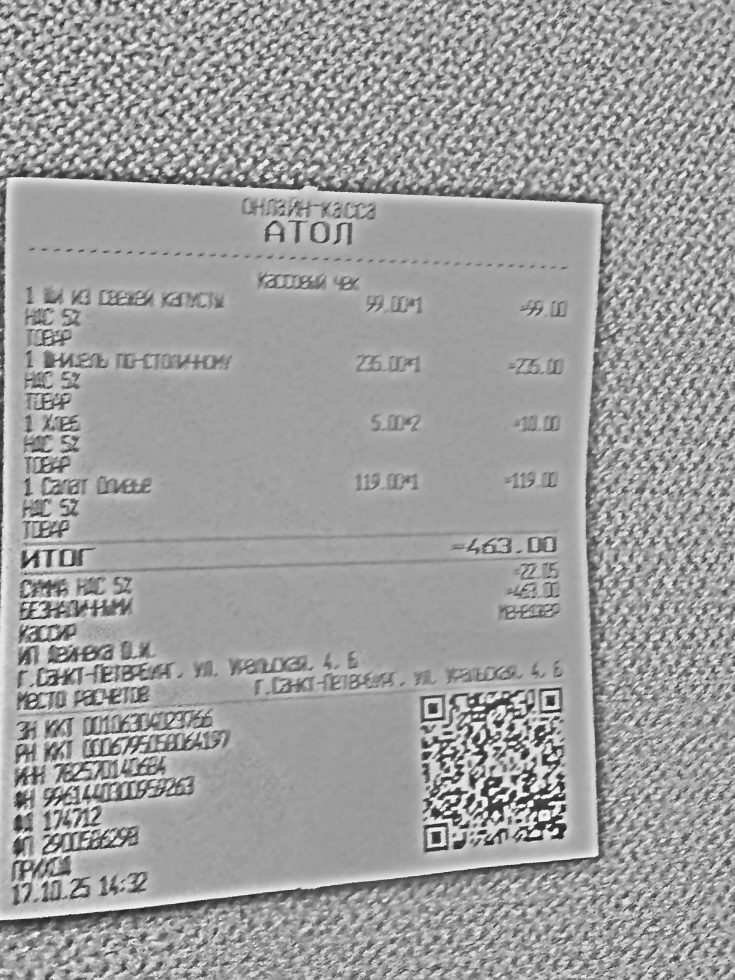
Продавец: ИП Дейнека О.И.
ИНН: 782570140684
Дата: 17.10.25
Товары: 1 Щи из свежей капусты; 1 Шницель по-столичному; 1 Хлеб; 1 Салат Оливье
Количество: 1; 1; 2; 1
Цена: 99.00; 235.00; 5.00; 119.00
Сумма: 99.00; 235.00; 10.00; 119.00
Итого: 463.00